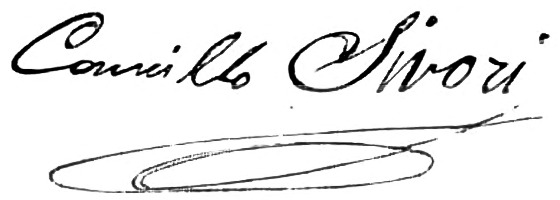
Signature of: camillo sivori